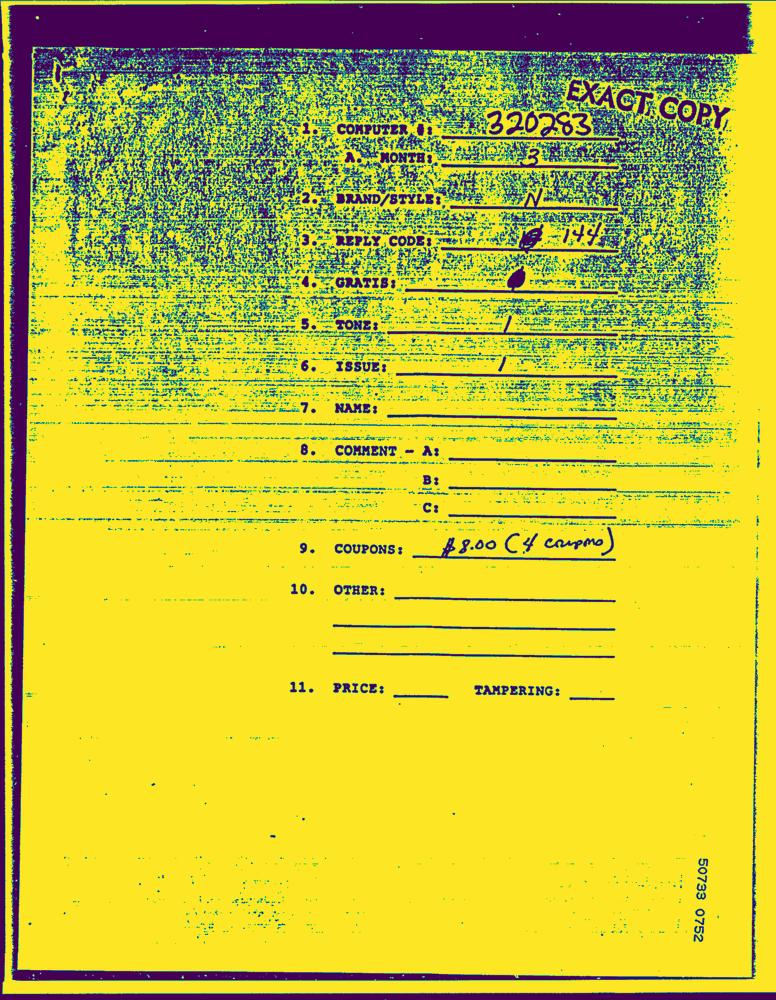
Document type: Hand-Written